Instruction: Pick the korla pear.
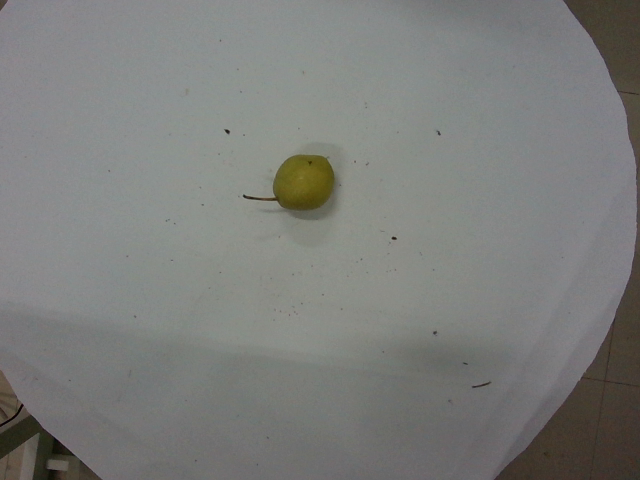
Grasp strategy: vertical